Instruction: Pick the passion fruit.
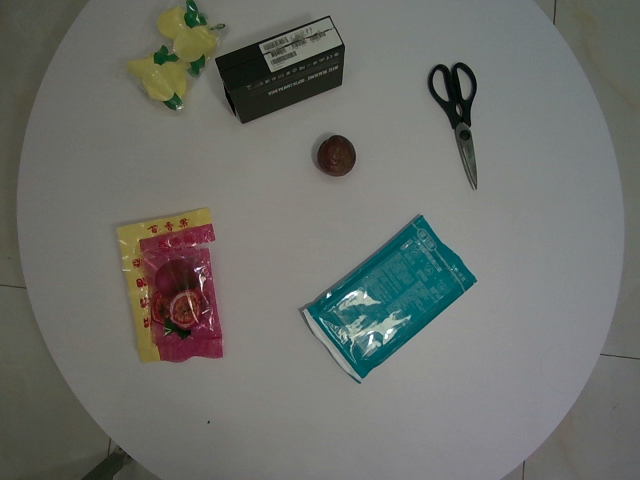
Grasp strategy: vertical